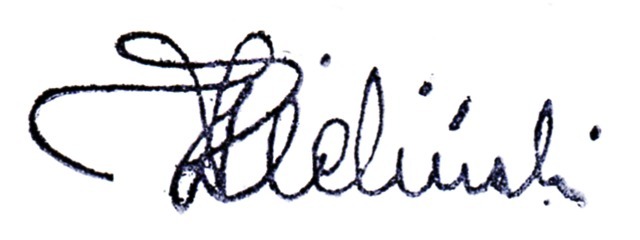
Signature of: henryk zieliński